Question: Can you provide the account number mentioned in the document?
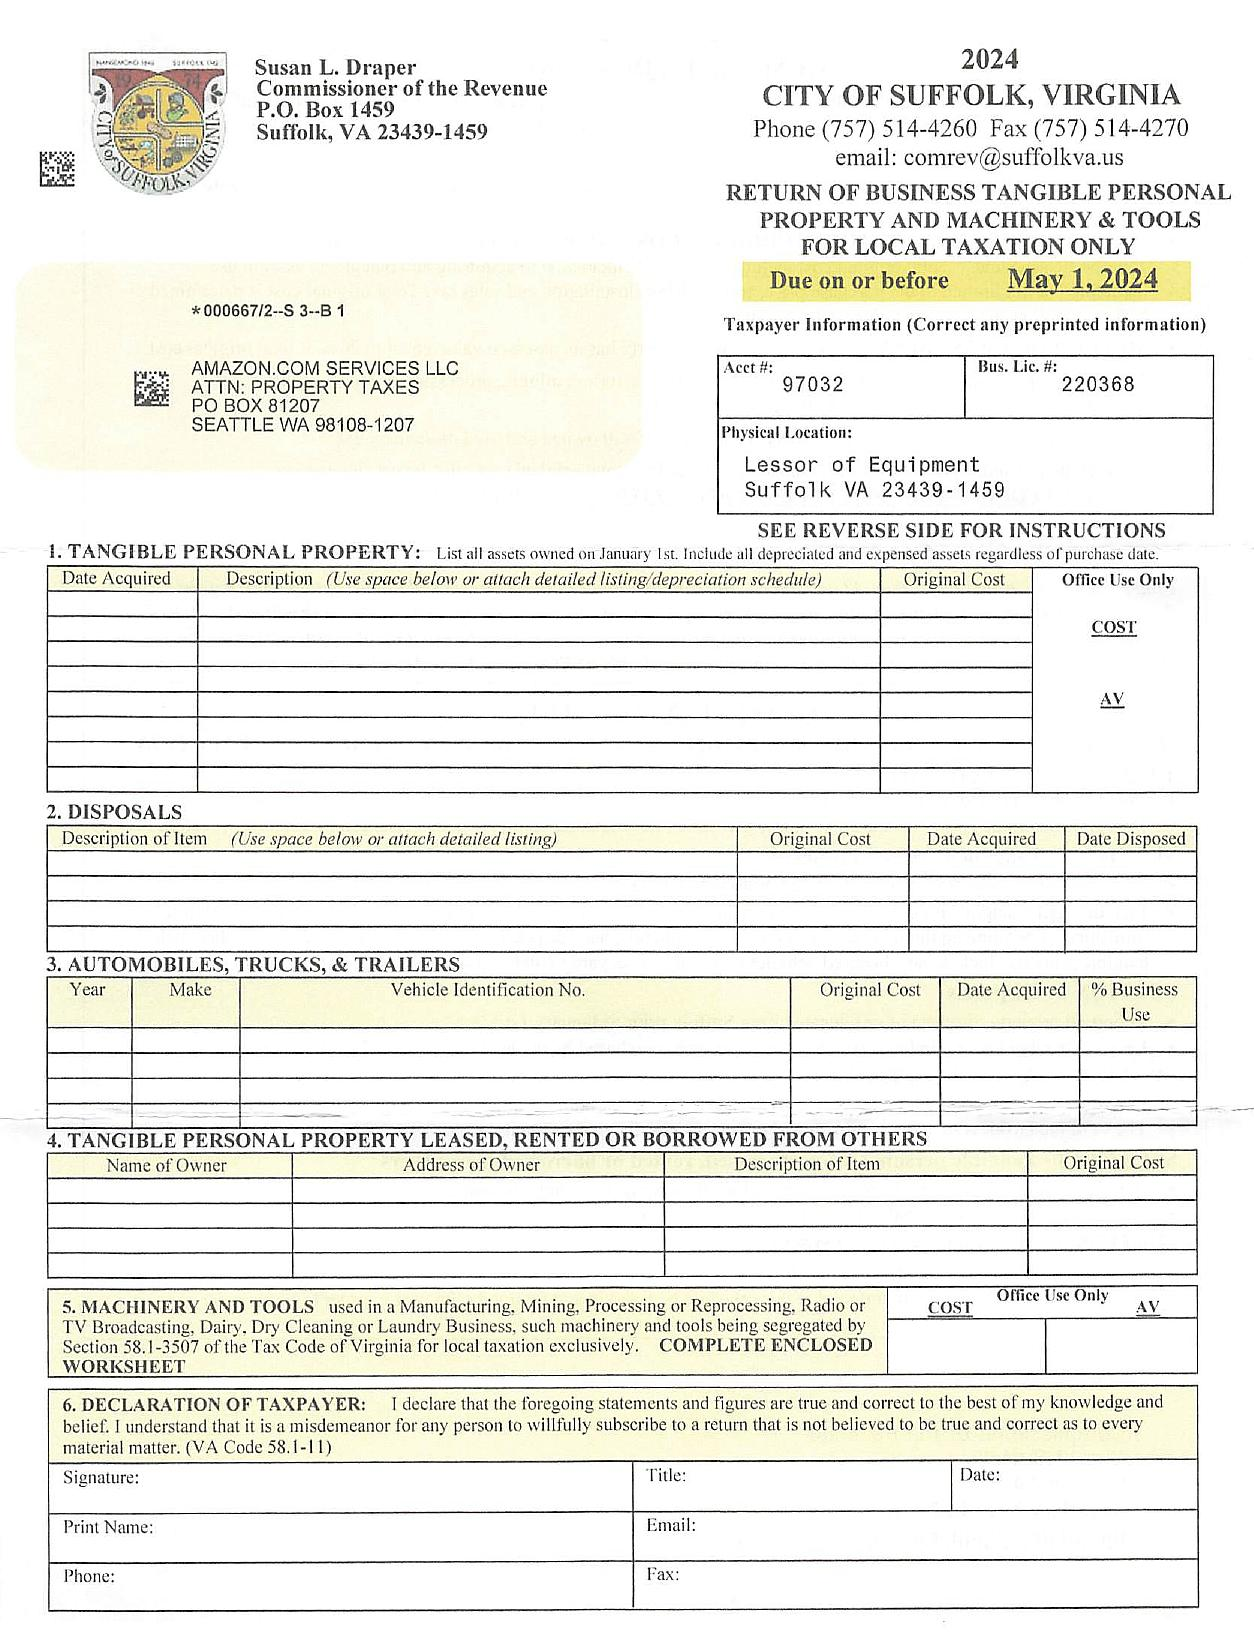
Answer: "97032"